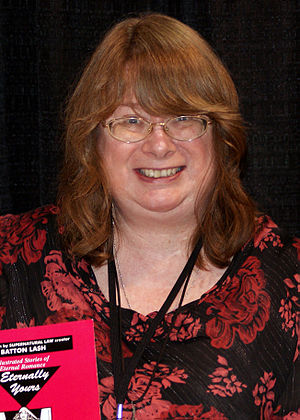
English: Janet L. Hetherington attending the Calgary Comic &amp; Entertainment Expo in BMO Centre, Calgary, Alberta, Canada.